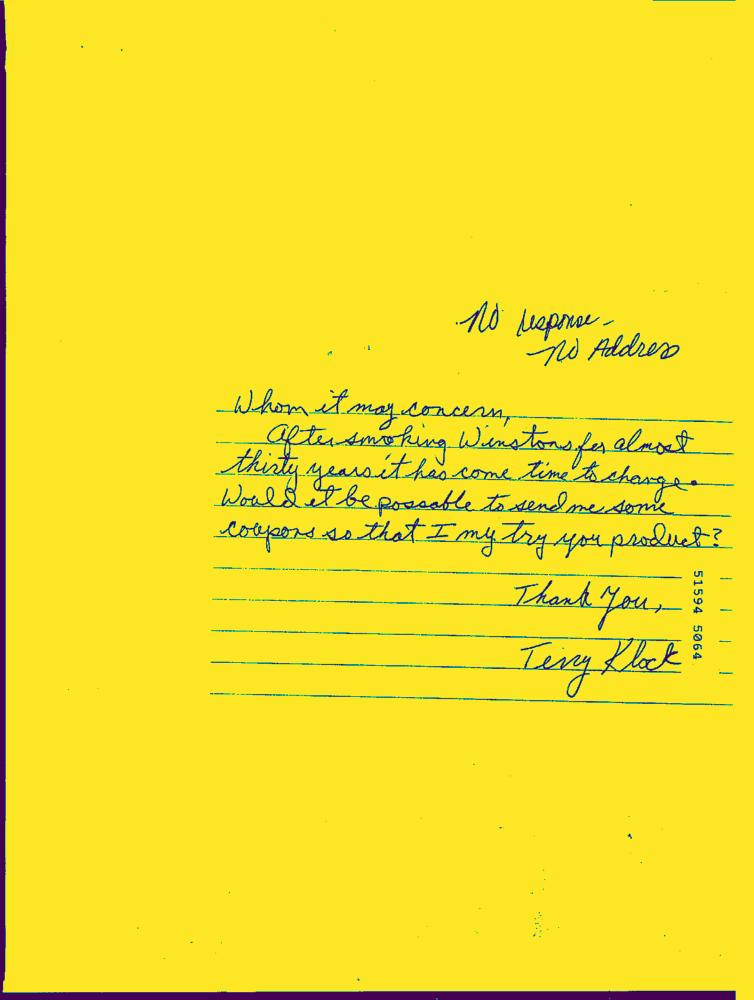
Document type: Hand-Written